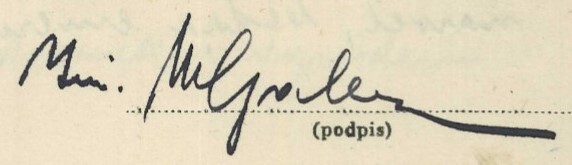
Signature of: władysław gallas